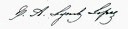
Signature of: eliza lynch